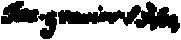
Signature of: jacques gravier